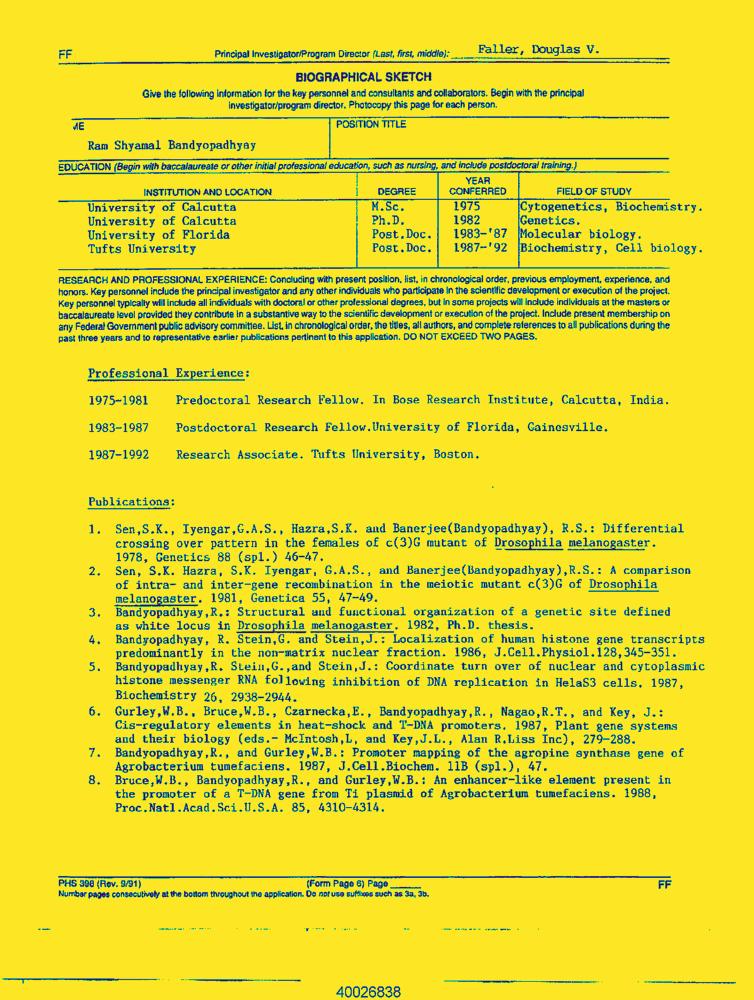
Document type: Resume-Doc